Question: How is the history relevant to the case?
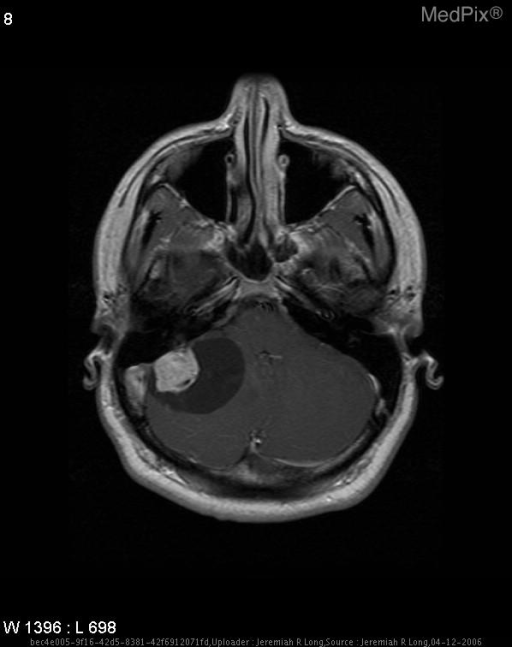
Answer: The patient's history of 26 year-old male with a history of a right posterior fossa mass. is key in understanding the case.